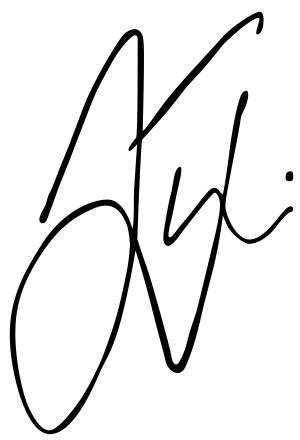
Signature of: james talarico